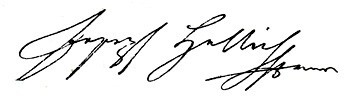
Signature of: josef hellich